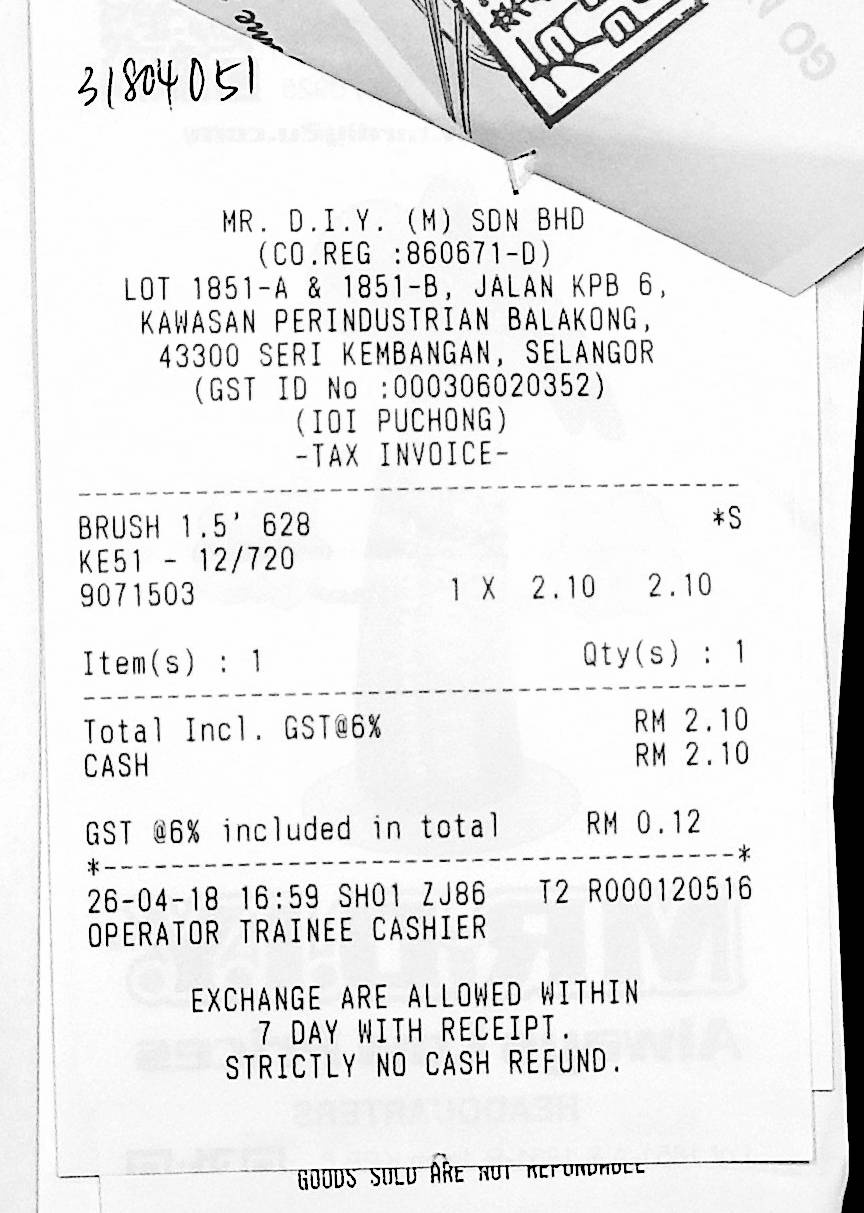
MR. D.I.Y. (M) SDN BHD
(CO.REG :860671-D)
LOT 1851-A & 1851-B, JALAN KPB 6,
KAWASAN PERINDUSTRIAN BALAKONG,
43300 SERI KEMBANGAN, SELANGOR
(GST ID NO :000306020352)
(IOI PUCHONG)
-TAX INVOICE-
BRUSH 1.5' 628
*S
KE51 - 12/720
9071503
1
X
2.10
2.10
ITEM(S) : 1
QTY(S) : 1
TOTAL INCL. GST@6%
RM 2.10
CASH
RM 2.10
GST @6% INCLUDED IN TOTAL
RM 0.12
26-04-18
16:59
SH01
ZJ86
T2
R000120516
OPERATOR TRAINEE CASHIER
EXCHANGE ARE ALLOWED WITHIN
7 DAY WITH RECEIPT.
STRICTLY NO CASH REFUND.